Question: How is the property described in the document?
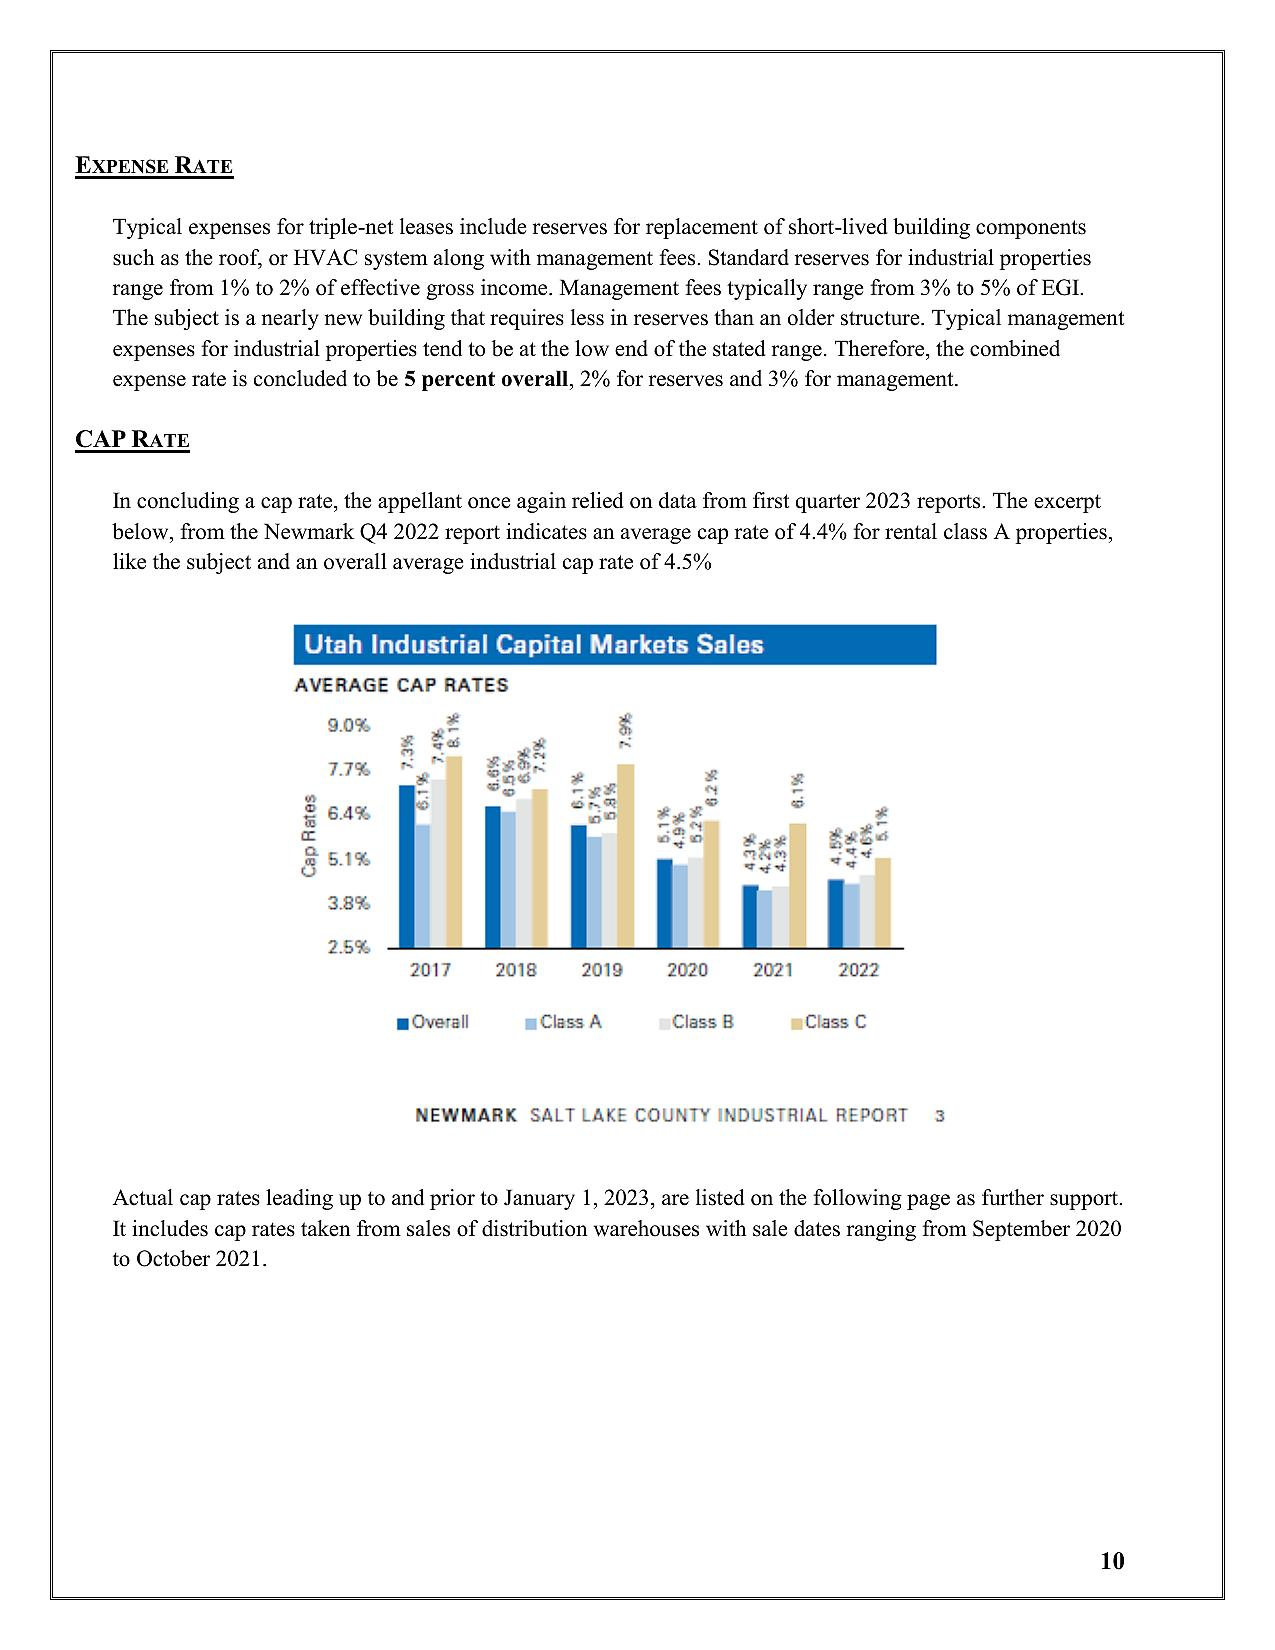
Answer: "Industrial properties"